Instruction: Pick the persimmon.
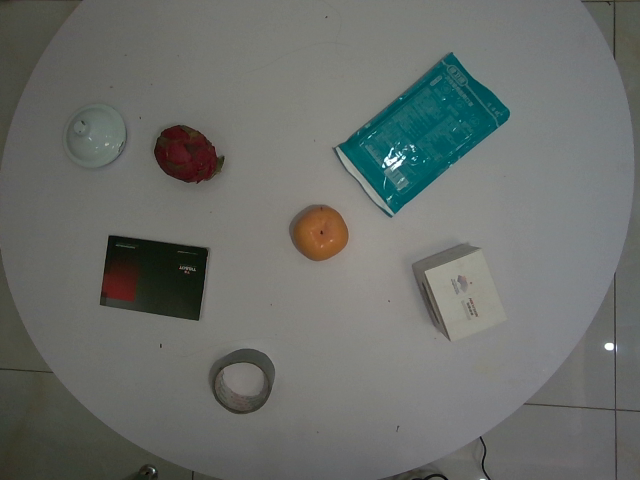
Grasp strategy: vertical